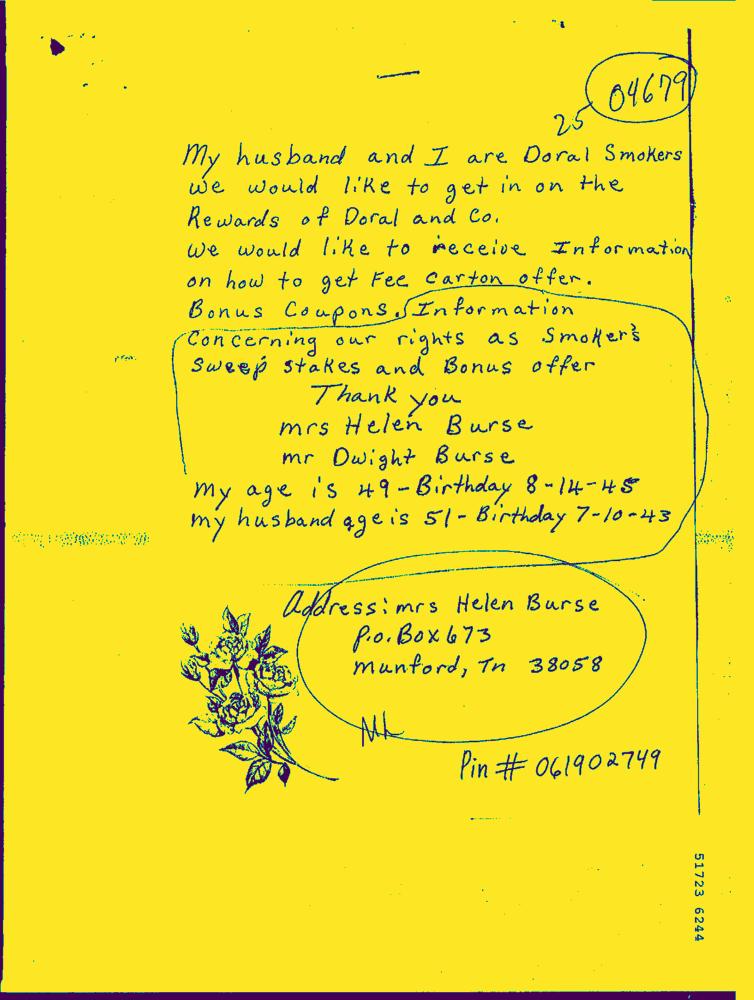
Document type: Hand-Written